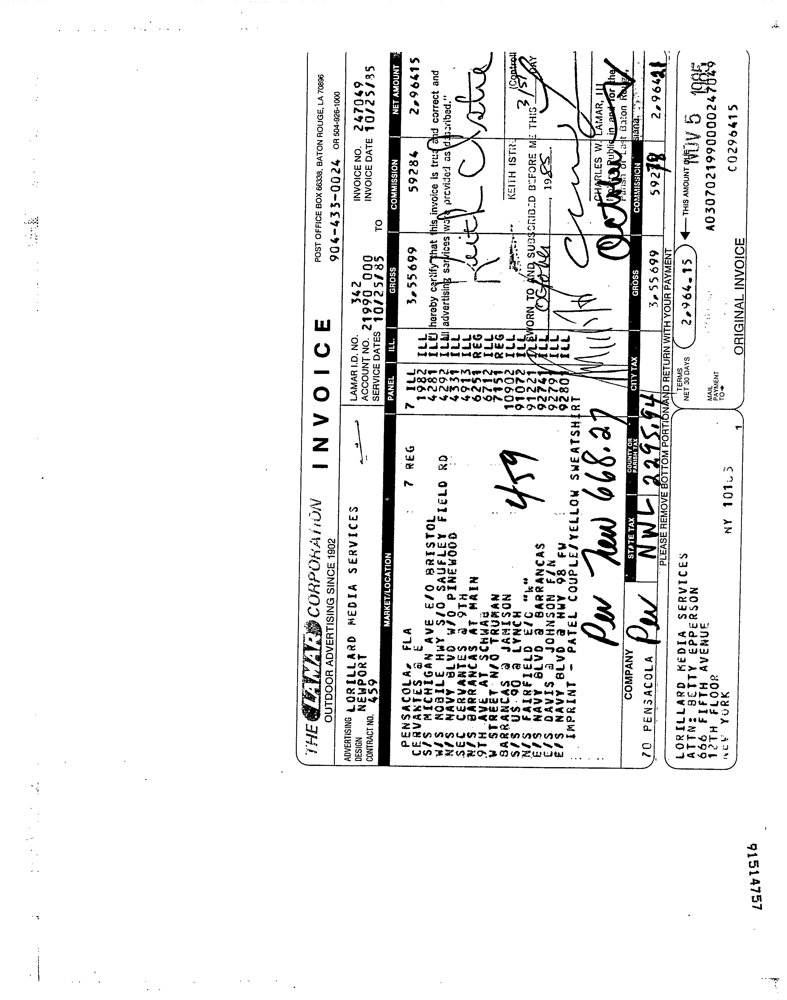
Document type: Invoice